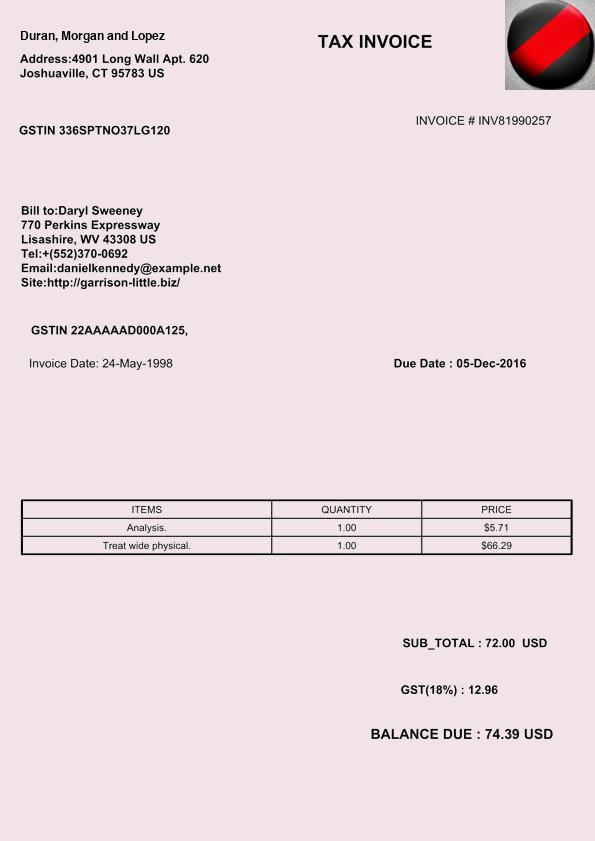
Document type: Invoice